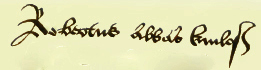
Signature of: robert reid